Question: Describe the condition in detail:
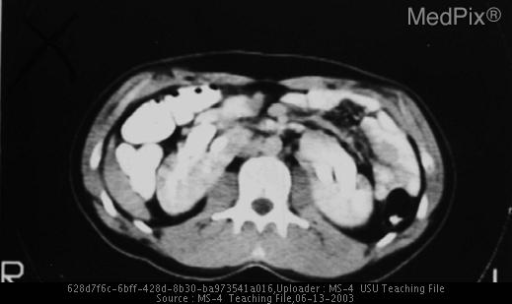
Answer: The disease is discussed as: Horseshoe kidney is in a group of congenital kidney anomalies called fusion anomalies.  The fusion occurs at the lower poles in 90% of the cases, while 10% are fused at the upper pole.  This anomaly is found in approximately 1/500-100 people.  It is thought that the abnormal fusion likely occurs when the kidneys are still in the pelvis and the renal capsule is not fully developed.  During the kidneys ascent these fused kidneys are trapped by the inferior mesenteric artery as the isthmus is unable to pass.  The kidneys ascend to their normal positions between the fourth and ninth weeks of gestation.  Complications include: ureteropelvic junction obstruction, recurrent UTI (urine stasis and vesicoureteric reflux), recurrent stone formation, and increased risk of trauma (due to kidney positioning). Horseshoe kidney may occur as an isolated anomaly or associated with other anomalies.  Associated anomalies may include: ureteral duplication, hypospadias, undescended testis, ectopic ureter, anorectal malformations, GI malrotation, Meckel’s diverticulum, neural tube defects, clubfoot, congenital hip dislocation, and ventricular septal defect.  Chromosomal abnormalities have also been associated with horseshoe kidney.  Horseshoe kidney is often evaluated with intravenous urography, CT, and/or ultrasound. MRI and scintigraphy may also be useful.